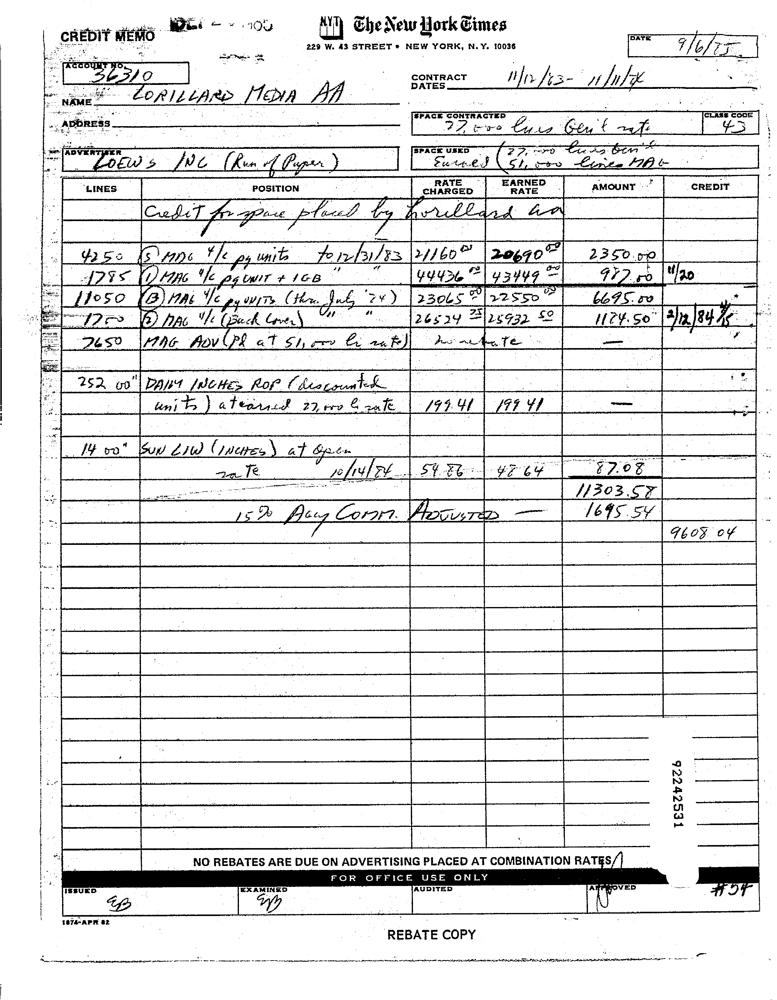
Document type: Invoice